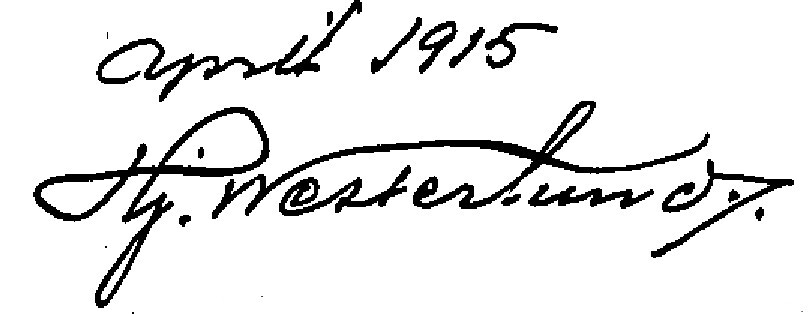
Signature of: hjalmar westerlund